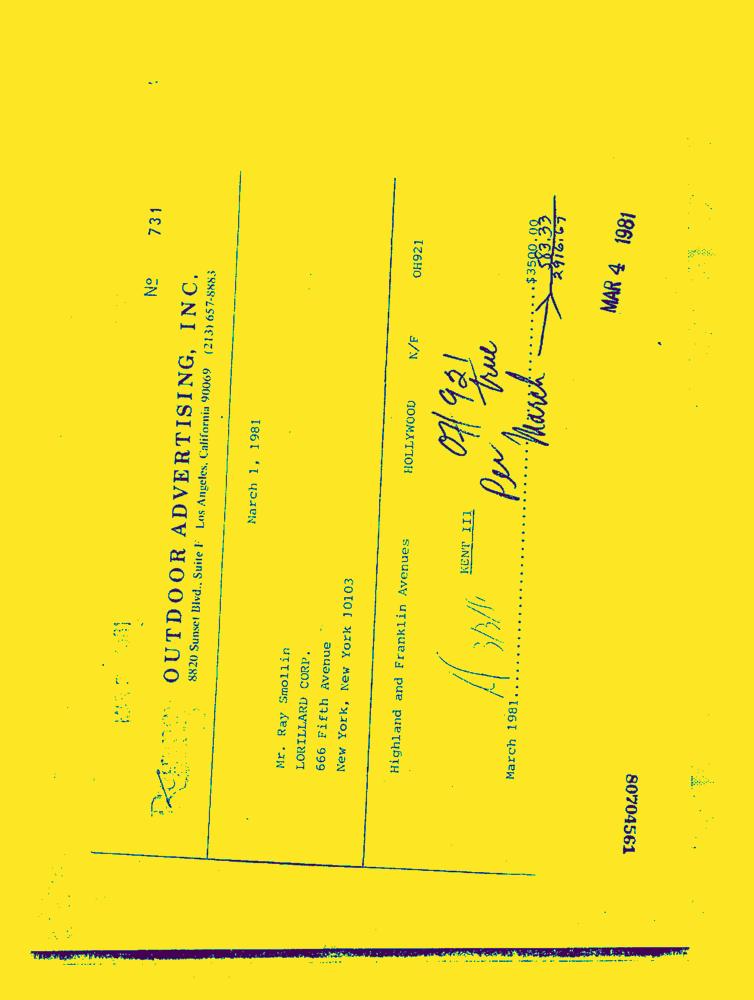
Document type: Invoice-Doc